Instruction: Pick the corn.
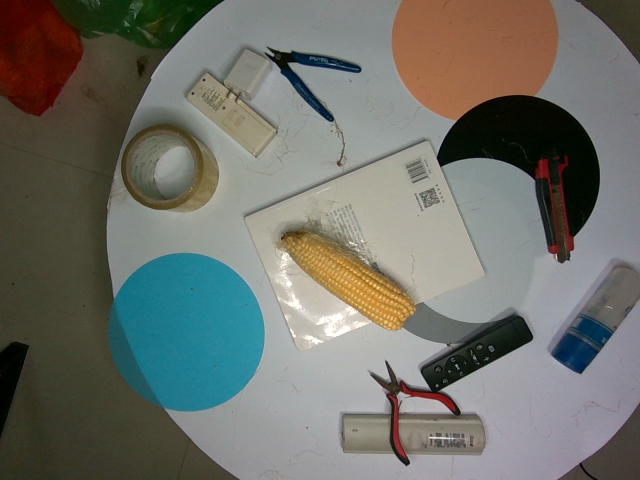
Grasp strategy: vertical